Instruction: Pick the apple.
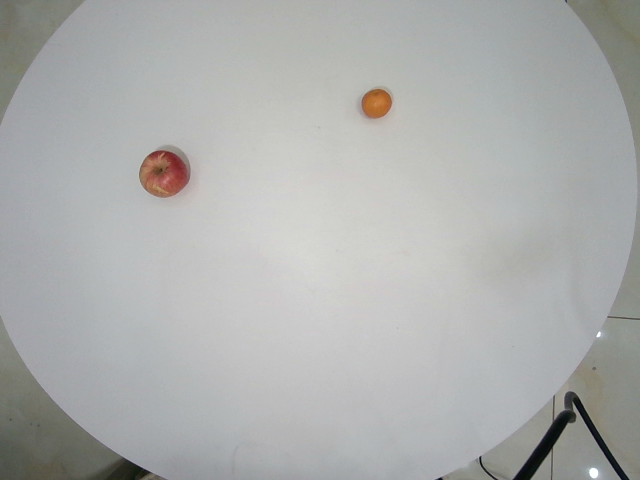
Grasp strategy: vertical